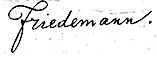
Signature of: friedrich traugott friedemann